Question: In what way does the history help explain the case?
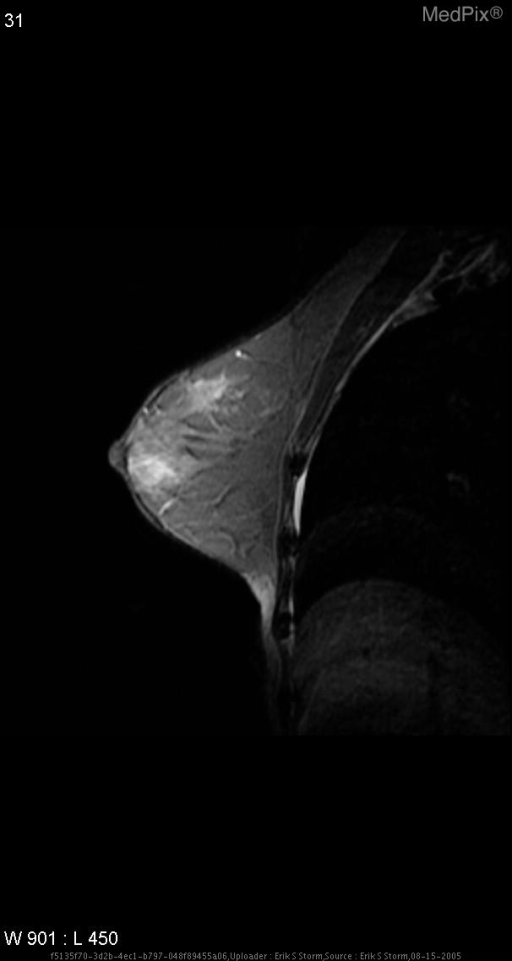
Answer: The patient's history of 32 year-old female, asymptomatic with respect to the breasts.   Patient has a mother and sister with breast cancer before age 45.  She is 10 months postpartum, is no longer lactating, but is trying to get pregnant. is key in understanding the case.